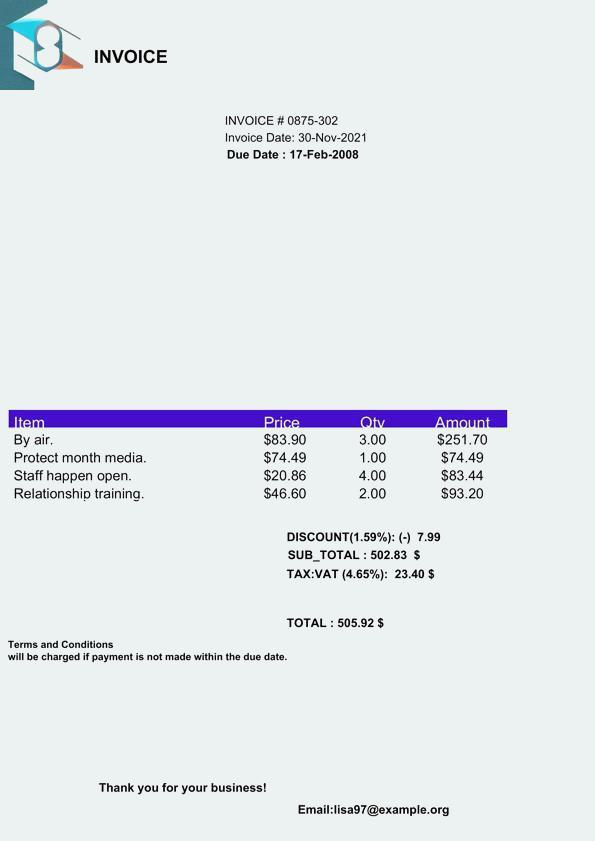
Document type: Invoice